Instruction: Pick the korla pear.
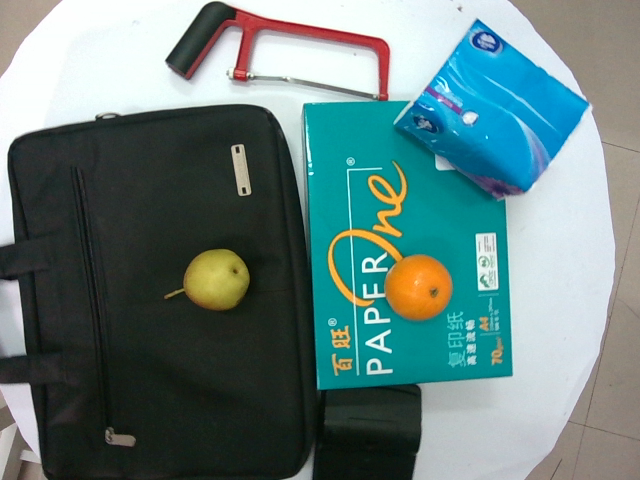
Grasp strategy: vertical